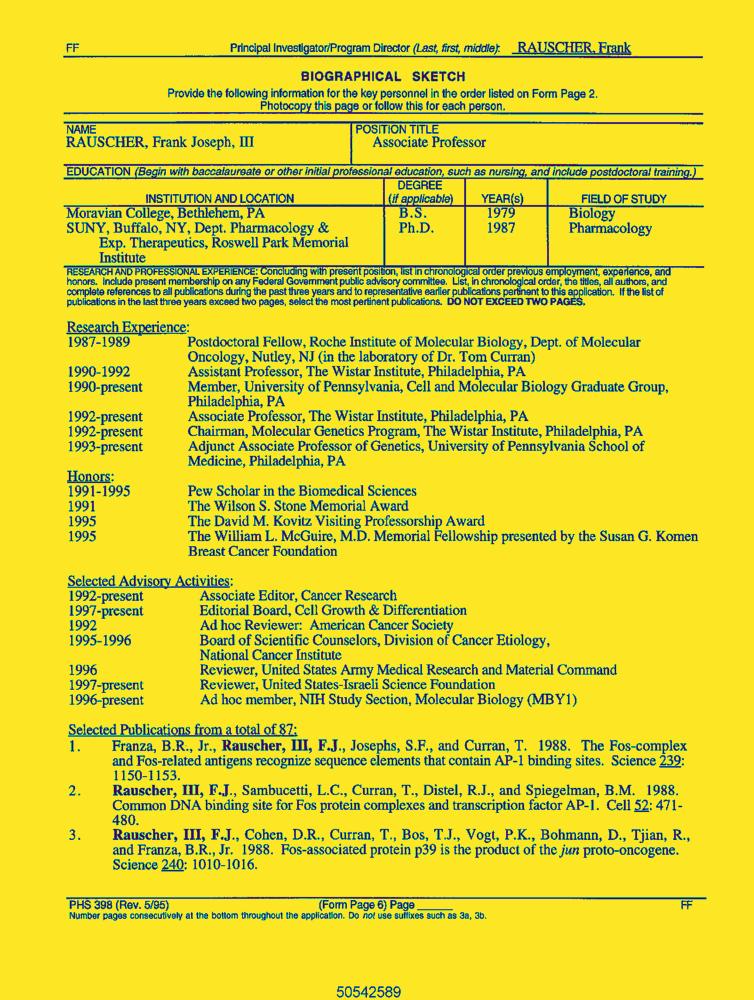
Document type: Resume-Doc